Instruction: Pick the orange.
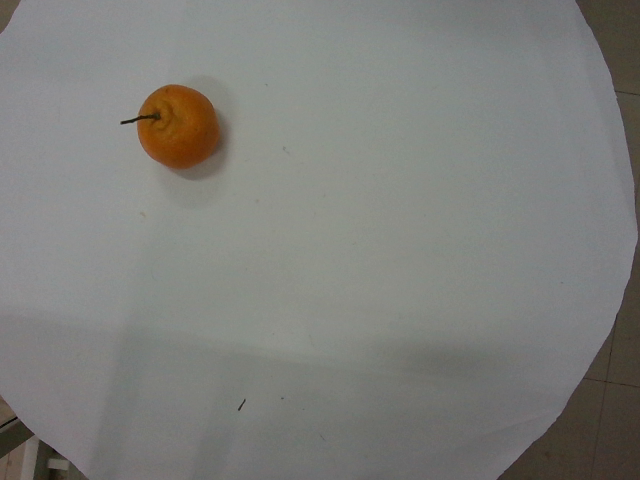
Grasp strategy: vertical